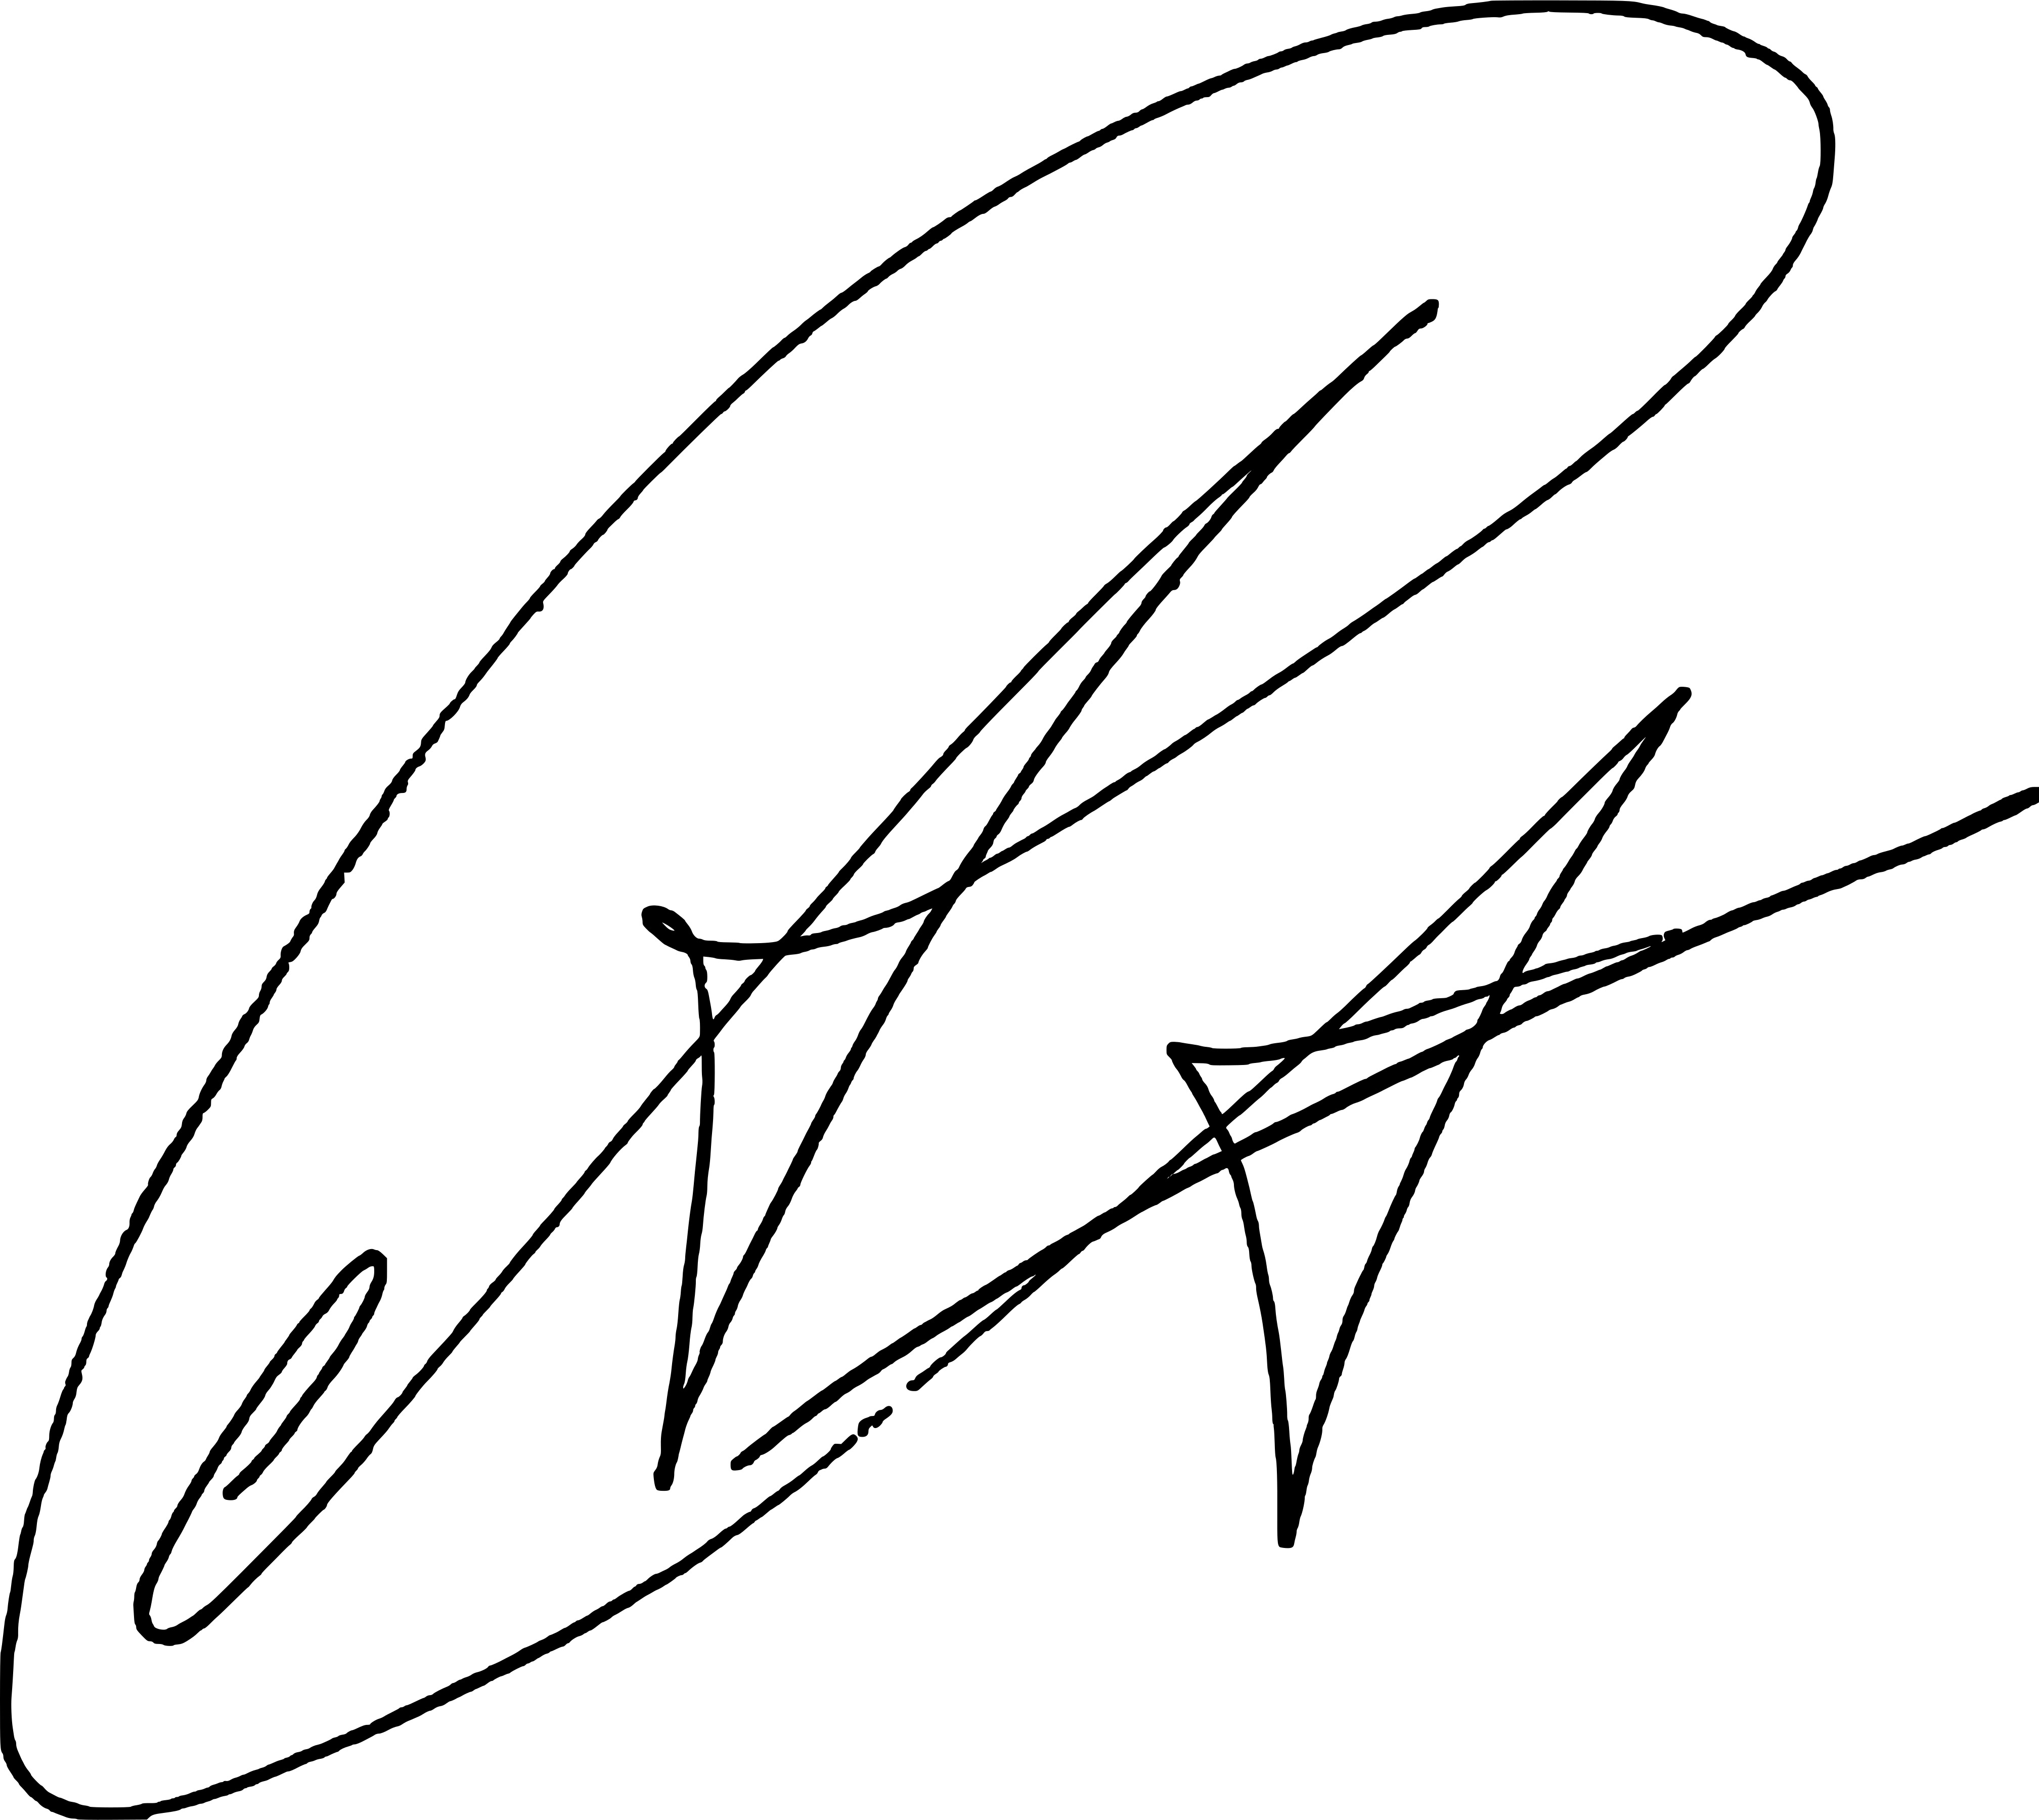
Signature of: alenka star be